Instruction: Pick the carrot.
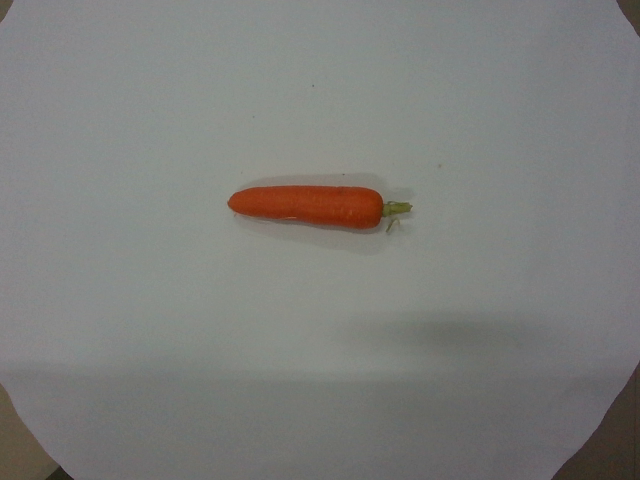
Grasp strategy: vertical